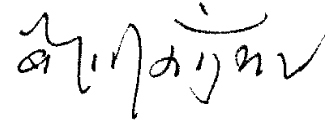
Signature of: bairagi kainla